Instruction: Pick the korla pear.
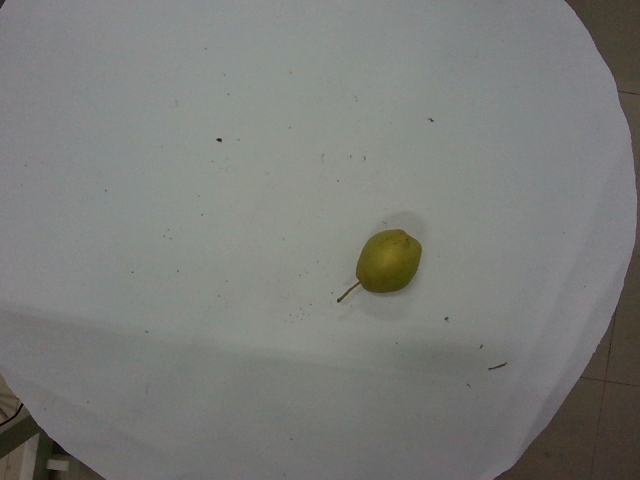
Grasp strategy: vertical